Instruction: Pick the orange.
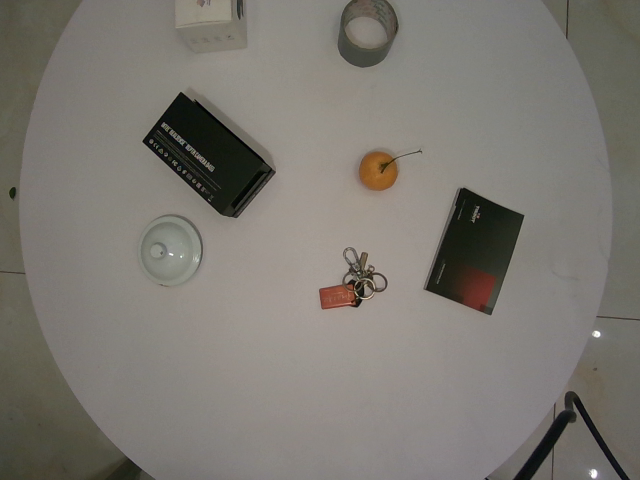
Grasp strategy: vertical